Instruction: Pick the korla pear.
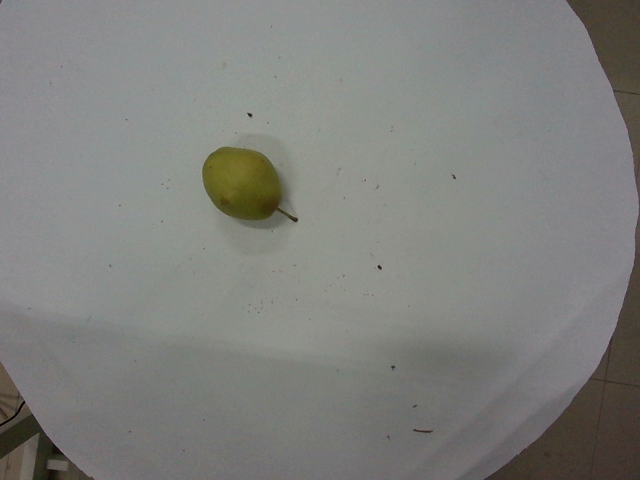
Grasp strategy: vertical